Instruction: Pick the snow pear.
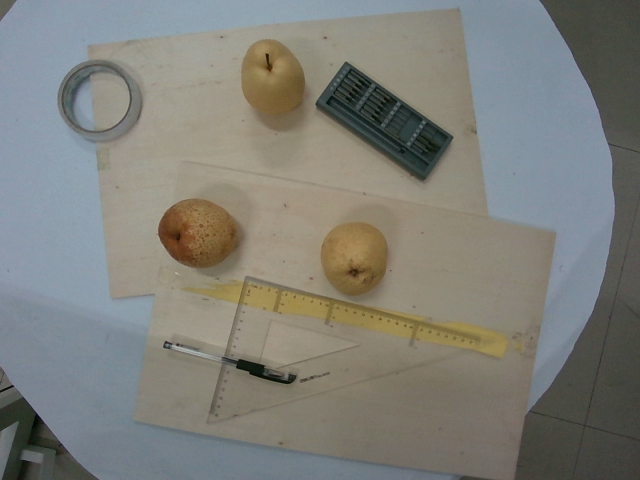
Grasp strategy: vertical